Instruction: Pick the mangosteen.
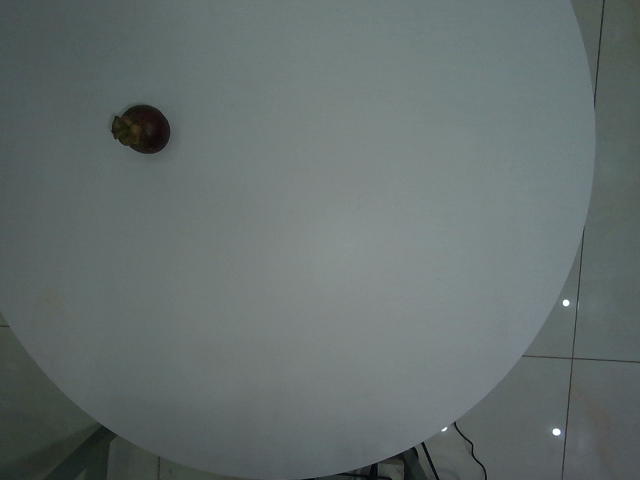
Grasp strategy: vertical